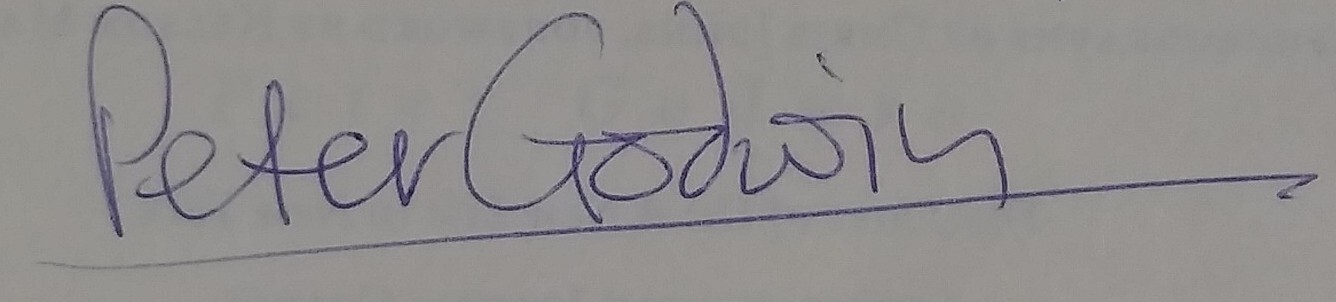
Signature of: peter godwin